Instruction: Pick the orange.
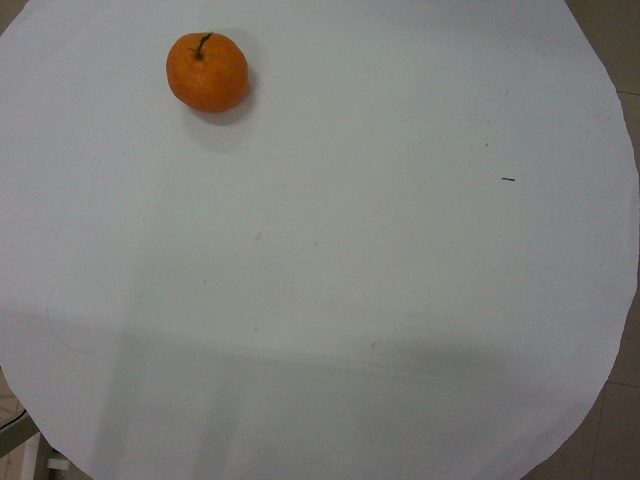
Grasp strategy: vertical